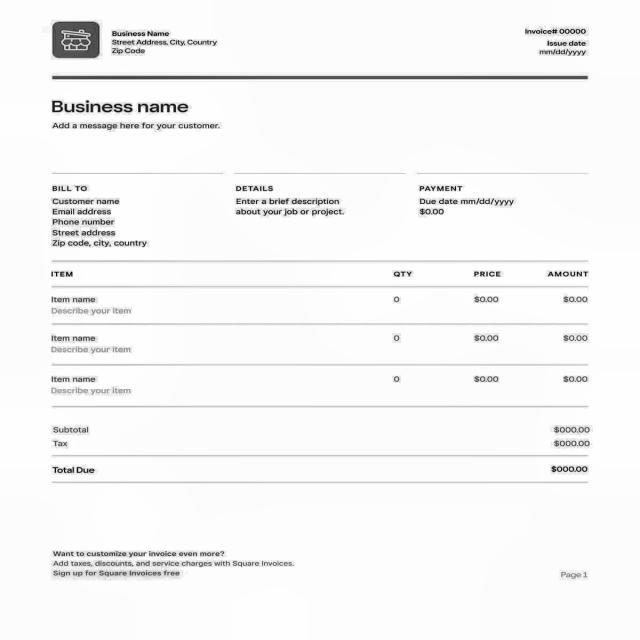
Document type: Invoice